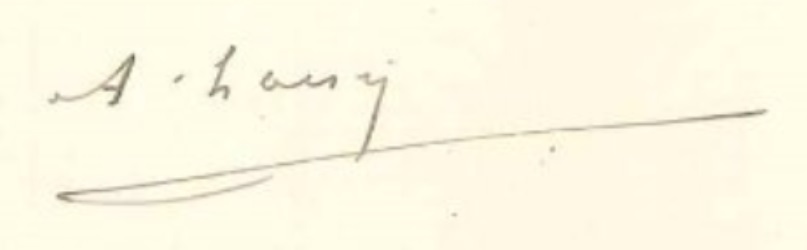
Signature of: alfred loisy